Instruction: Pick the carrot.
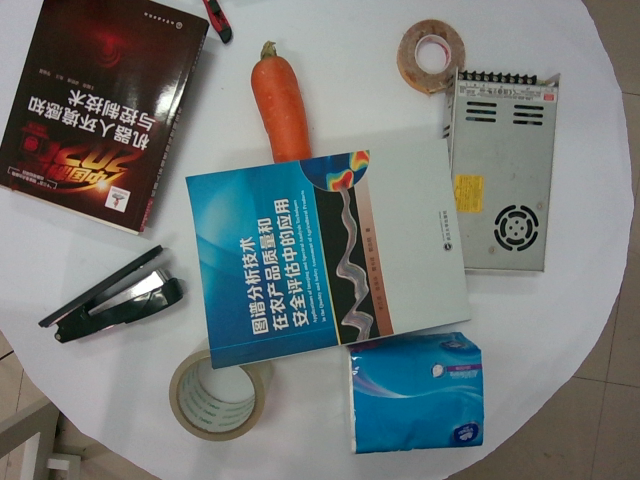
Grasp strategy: vertical